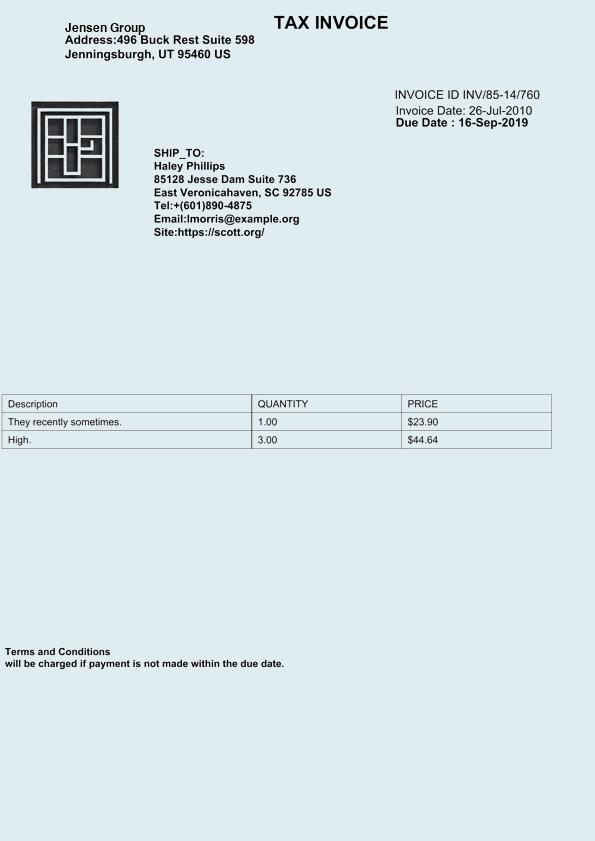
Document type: Invoice